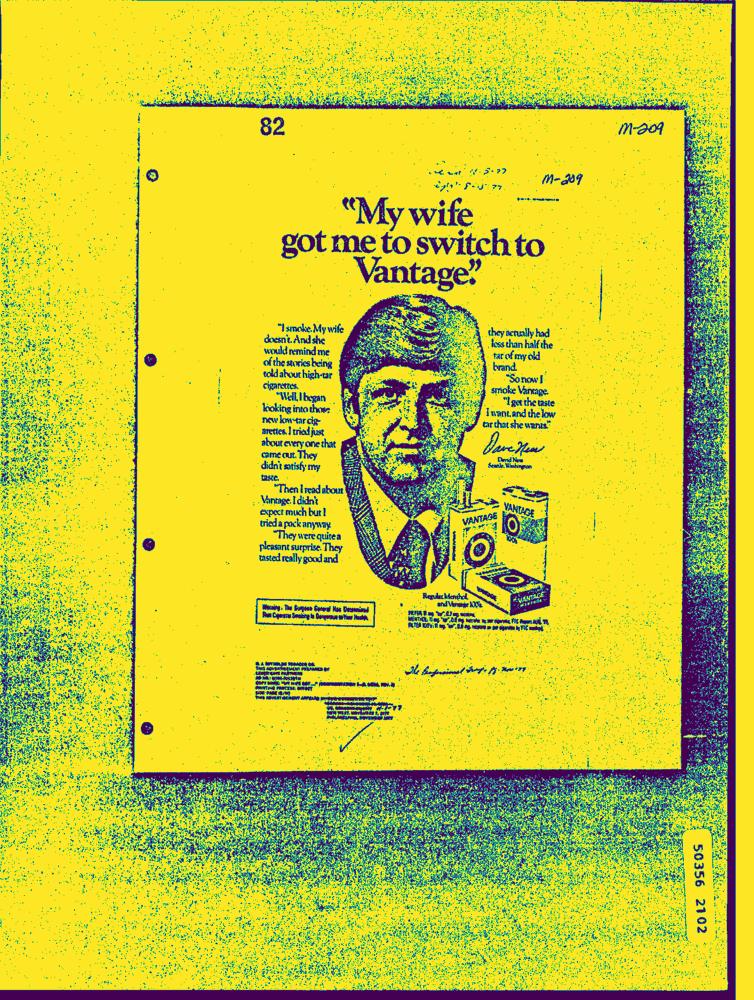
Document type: AD